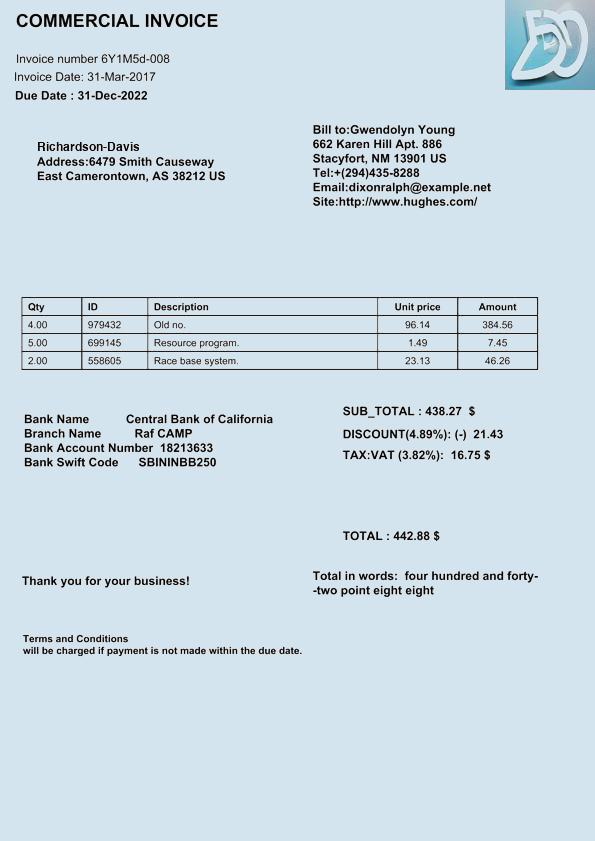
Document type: Invoice